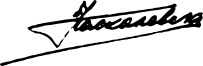
Signature of: q12290049